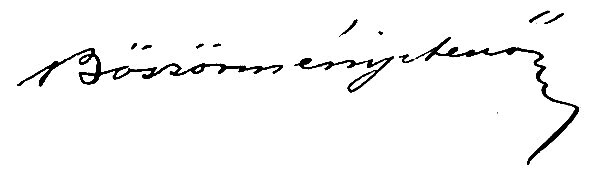
Signature of: jenő böszörményi